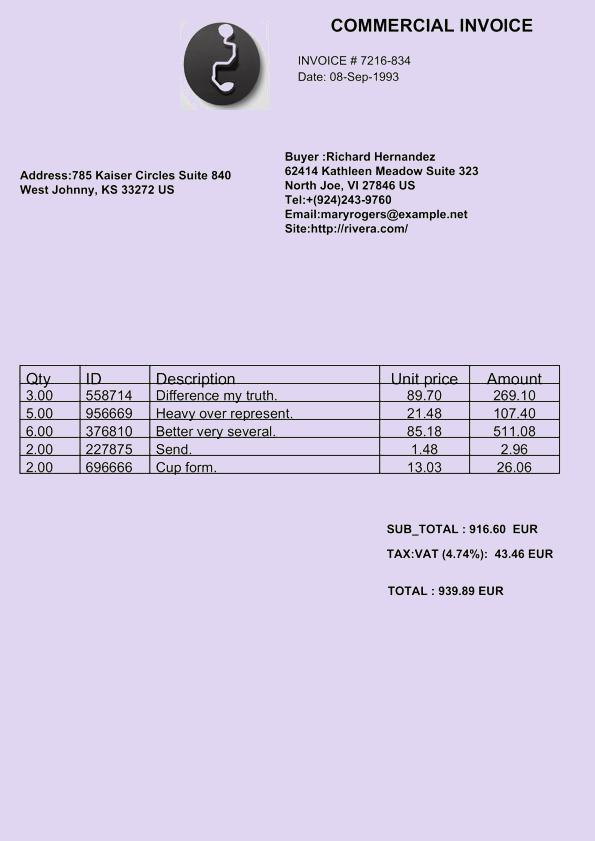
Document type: Invoice